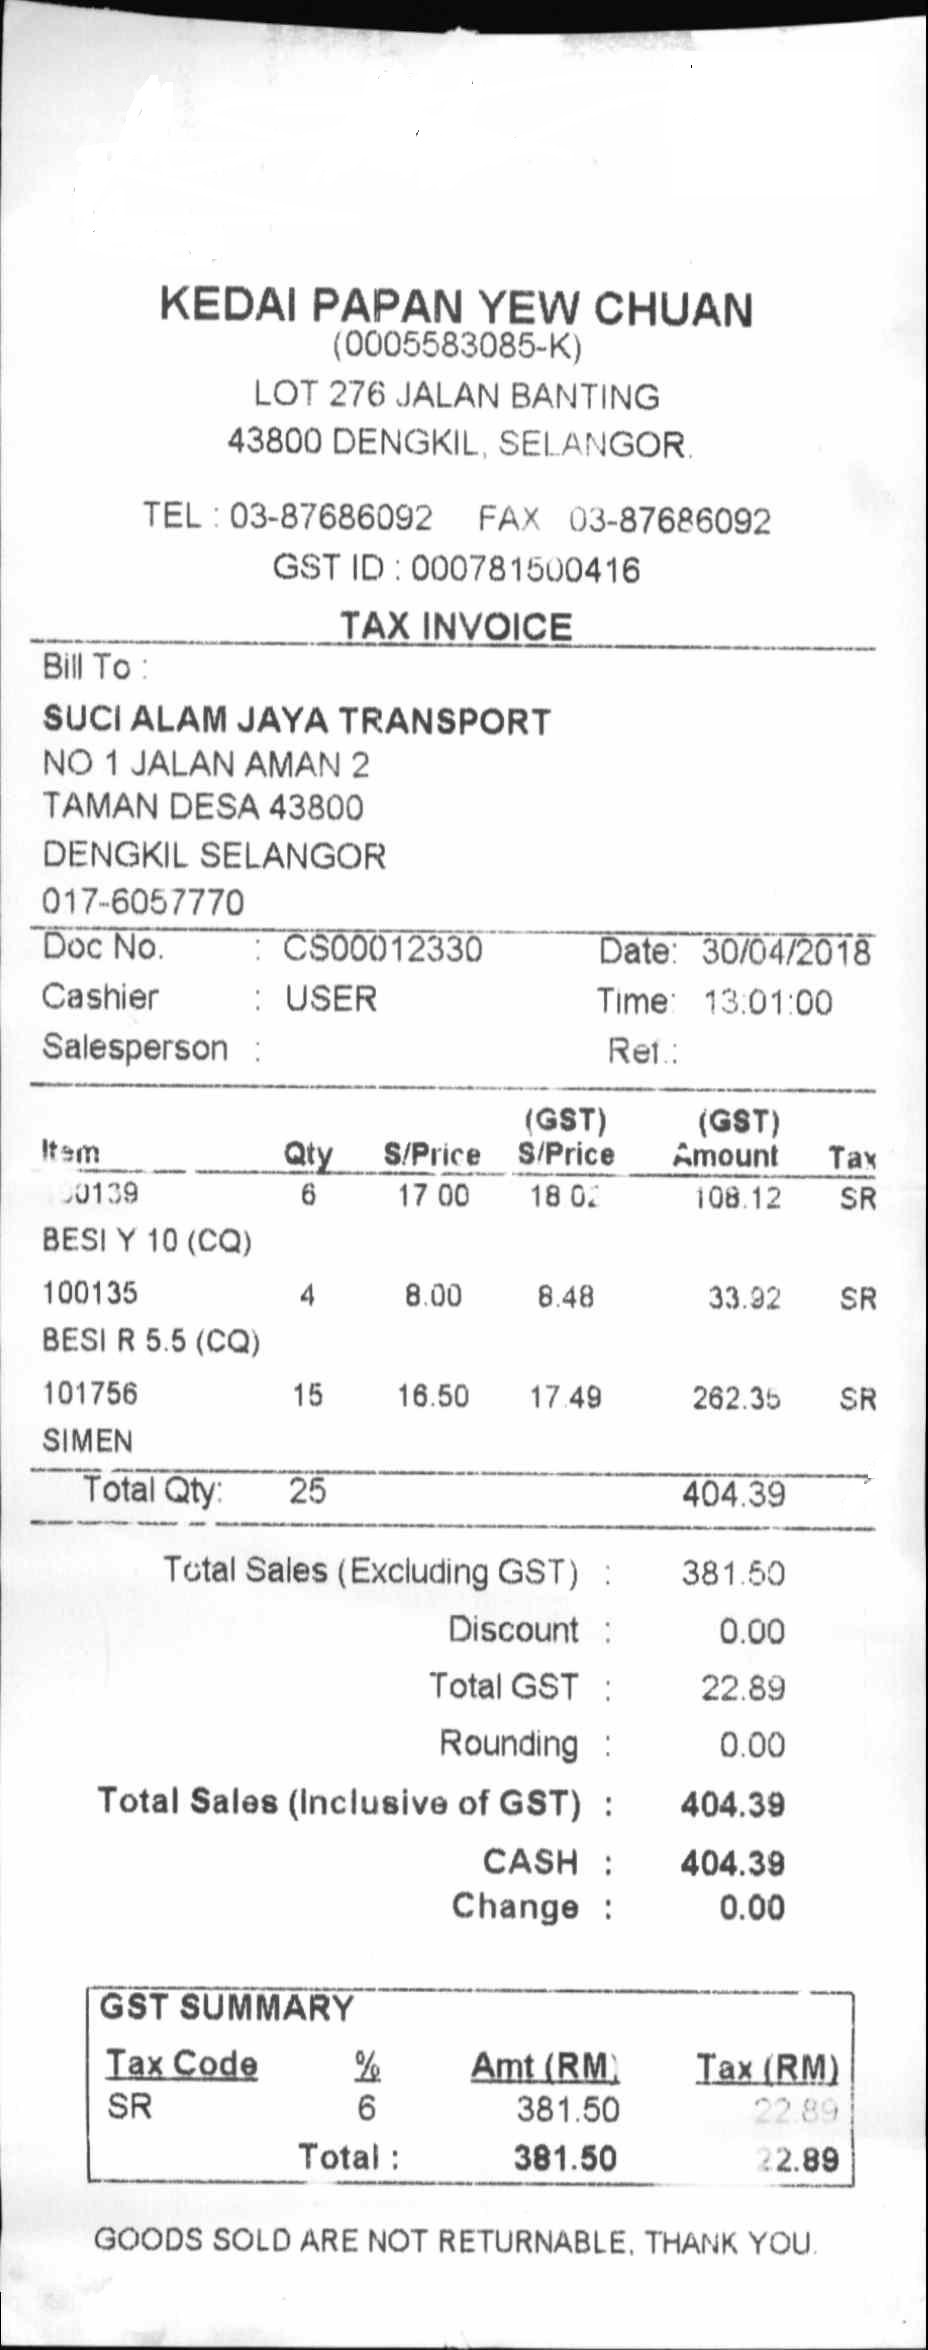
KEDAI PAPAN YEW CHUAN
(0005583085-K)
LOT 276 JALAN BANTING
43800 DENGKIL, SELANGOR.
TEL : 03-87686092
FAX : 03-87686092
GST ID : 000781500416
TAX INVOICE
BILL TO :
SUCI ALAM JAYA TRANSPORT
NO 1 JALAN AMAN 2
TAMAN DESA 43800
DENGKIL SELANGOR
017-6057770
DOC NO.
:
CS00012330
DATE: 30/04/2018
CASHIER
:
USER
TIME: 13:01:00
SALESPERSON
:
REF.:
ITEM
QTY
S/PRICE
(GST)
(GST)
S/PRICE
AMOUNT
TAX
0139
BESI Y 10 (CQ)
6
17.00
18.02
108.12
SR
100135
BESI R 5.5 (CQ)
4
8.00
8.48
33.92
SR
101756
SIMEN
15
16.50
17.49
262.35
SR
TOTAL QTY:
25
404.39
TOTAL SALES (EXCLUDING GST)
:
381.50
DISCOUNT
:
0.00
TOTAL GST
:
22.89
ROUNDING
:
0.00
TOTAL SALES (INCLUSIVE OF GST)
:
404.39
CASH
:
404.39
CHANGE
:
0.00
GST SUMMARY
TAX CODE
%
AMT (RM)
TAX (RM)
SR
6
381.50
22.89
TOTAL :
381.50
22.89
GOODS SOLD ARE NOT RETURNABLE, THANK YOU.